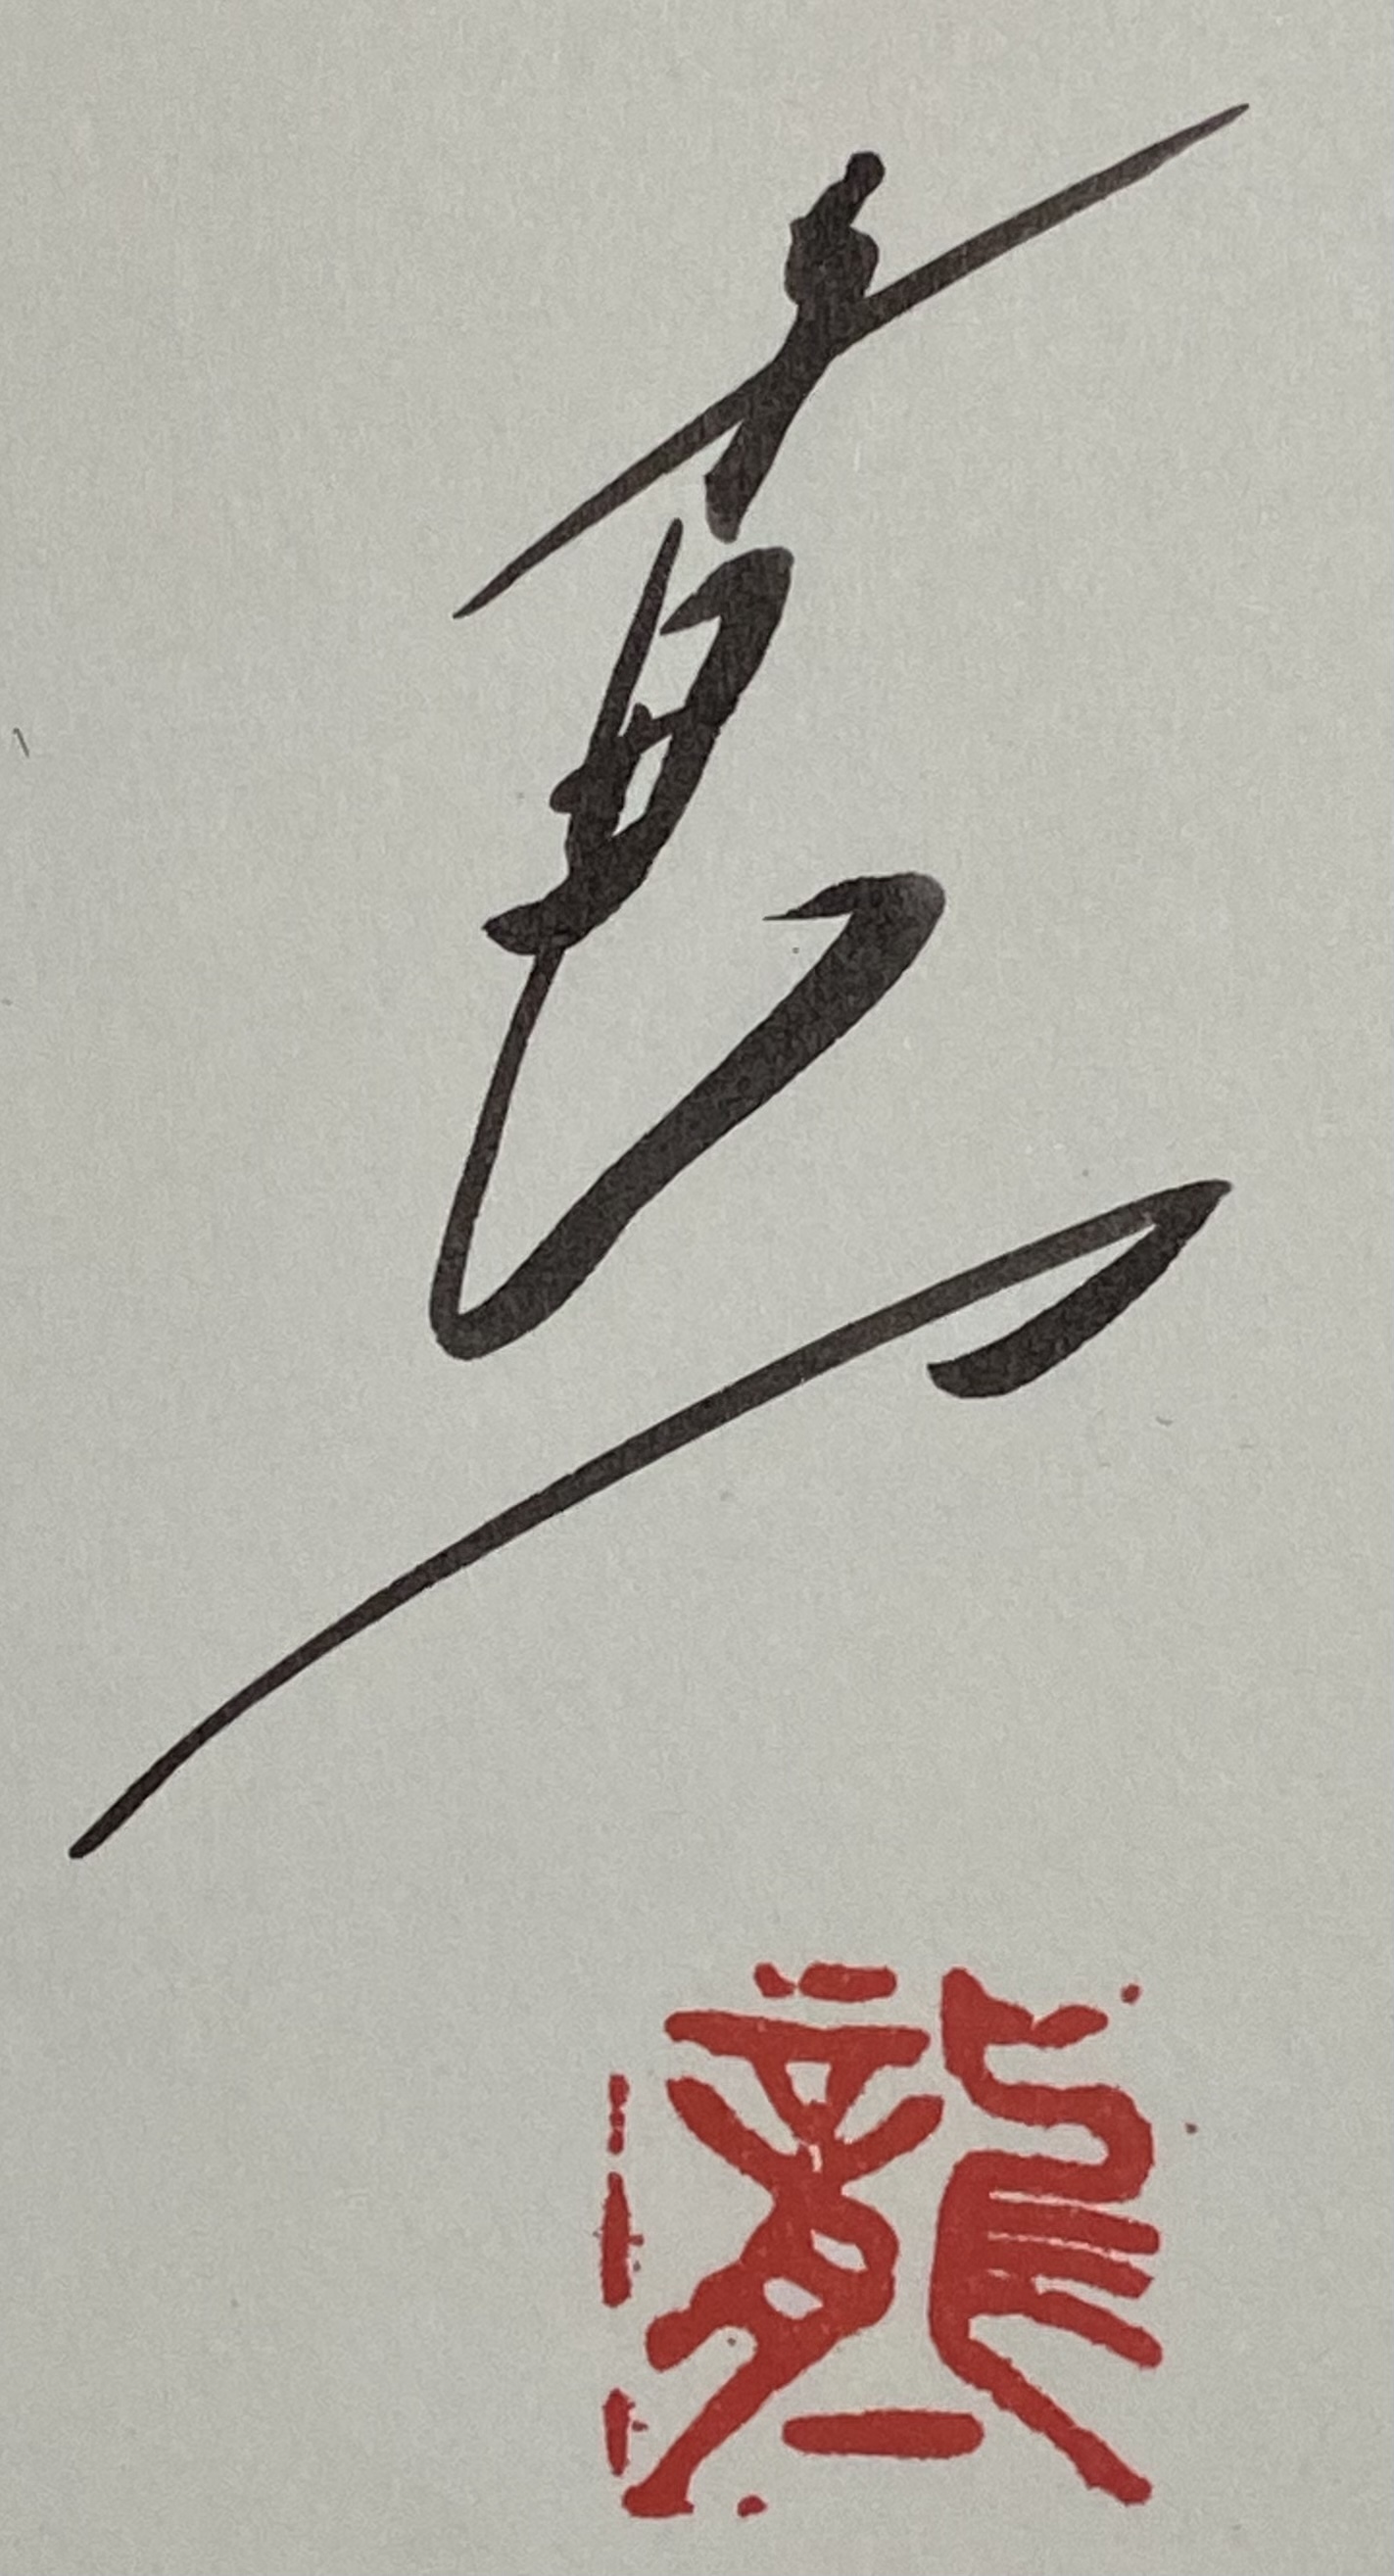
Signature of: ryūichi matsushita